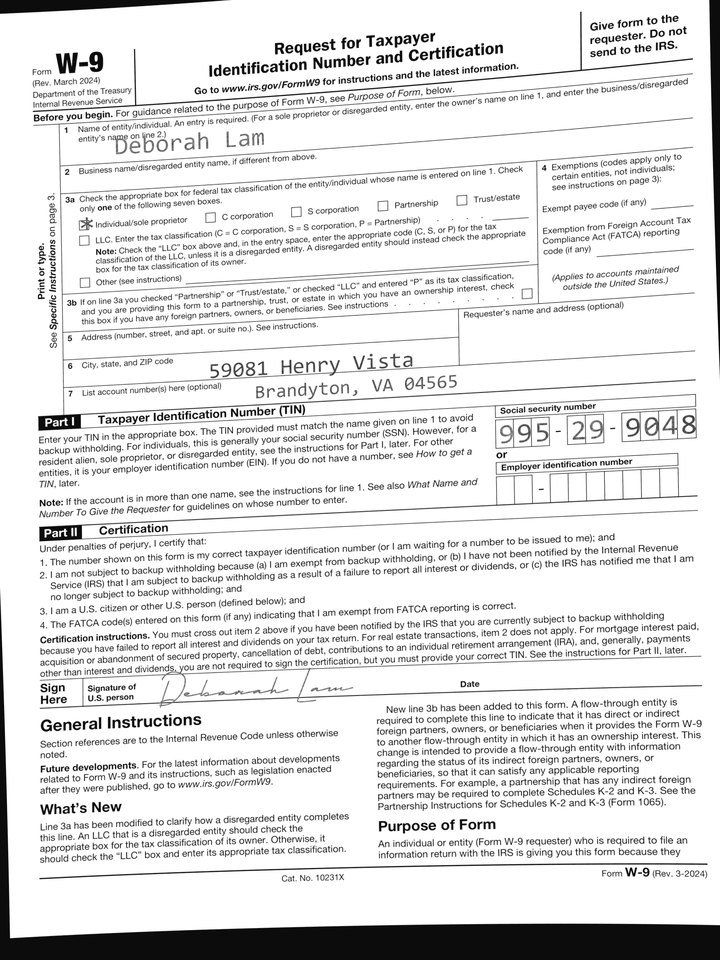
adr1: 59081 Henry Vista
adr2: Brandyton, VA 04565
cbx: yes
ssn: 995299048
enm: Deborah Lam